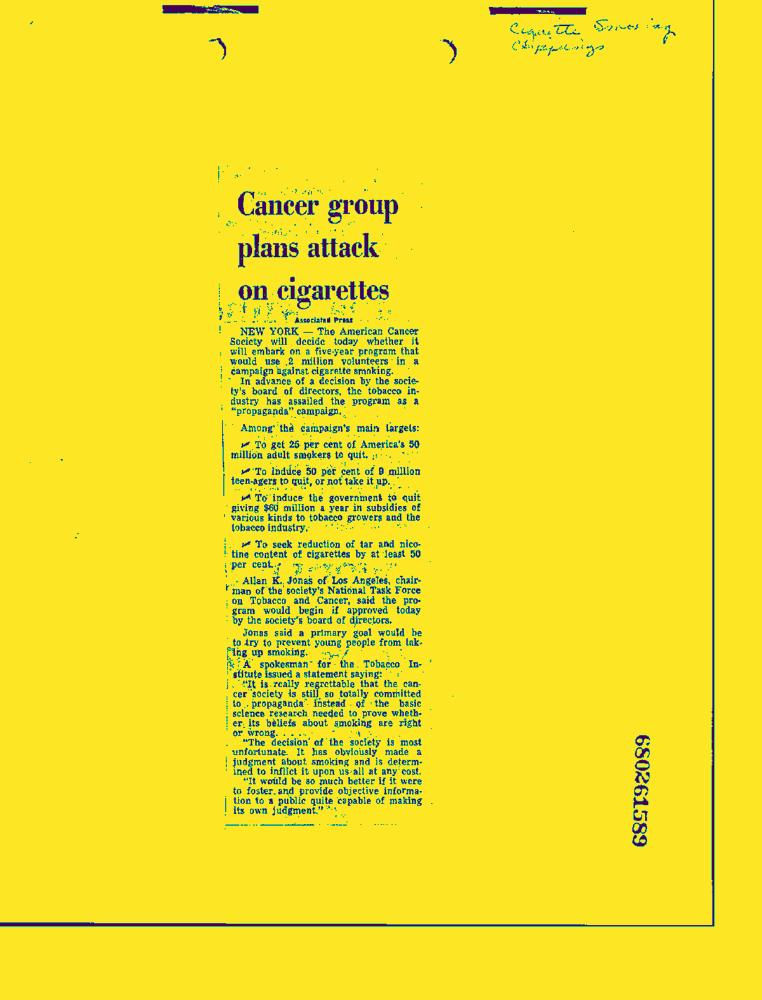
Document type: News-Article